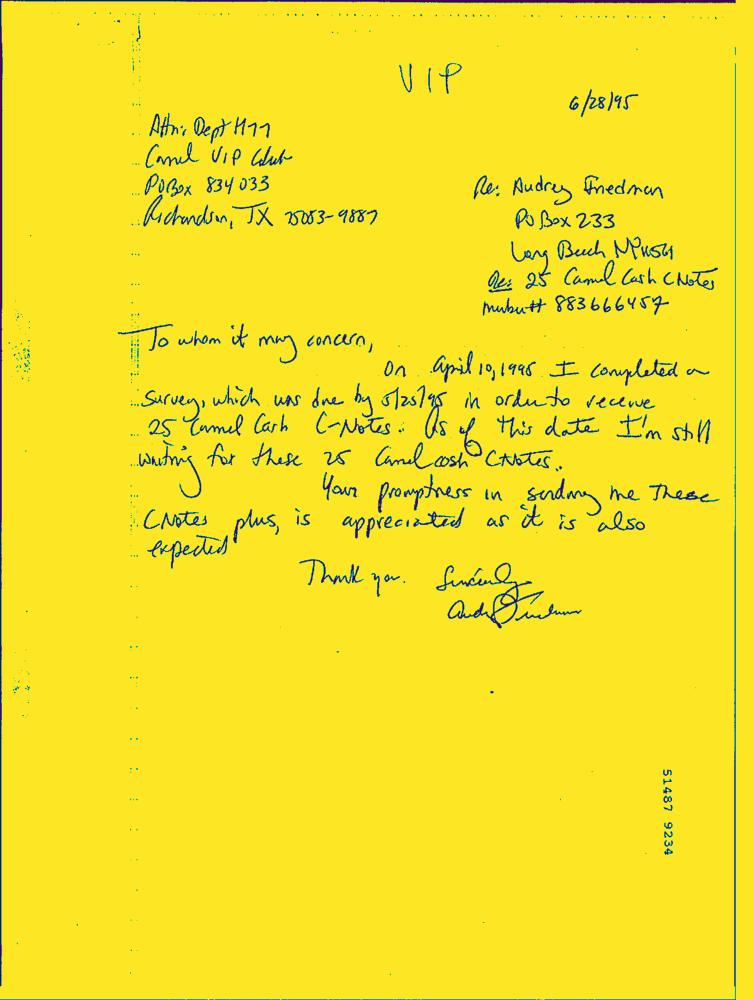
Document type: Hand-Written